Question: What could the diagnosis suggest?
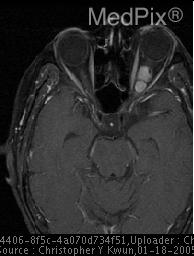
Answer: The possible diagnosis includes 1. Optic nerve sheath meningioma.
2. Neurofibroma.
3. Cavernous hemangioma.
4. Intraconal hematoma..